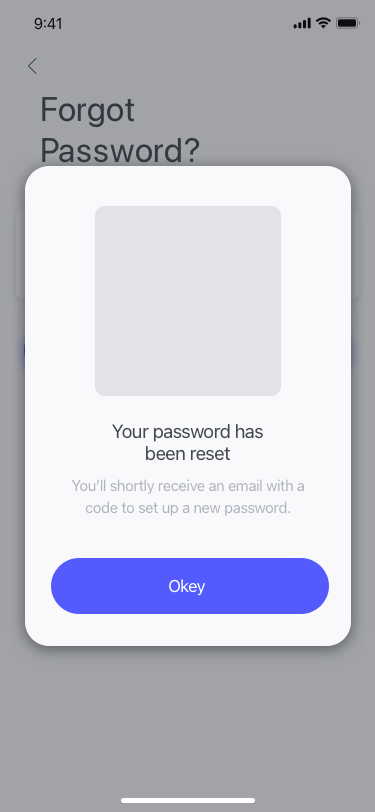
Text in this UI design:
Send
shcheplyakhina@gmail.com
Forgot
Password?
Your password has
been reset
You’ll shortly receive an email with a code to set up a new password.
Okey